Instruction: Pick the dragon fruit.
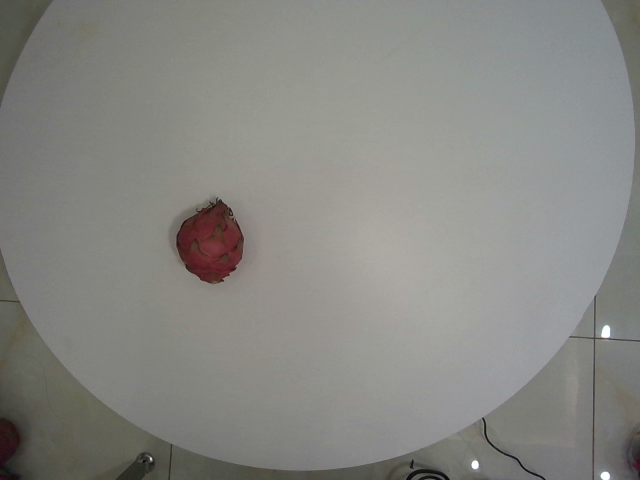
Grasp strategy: vertical